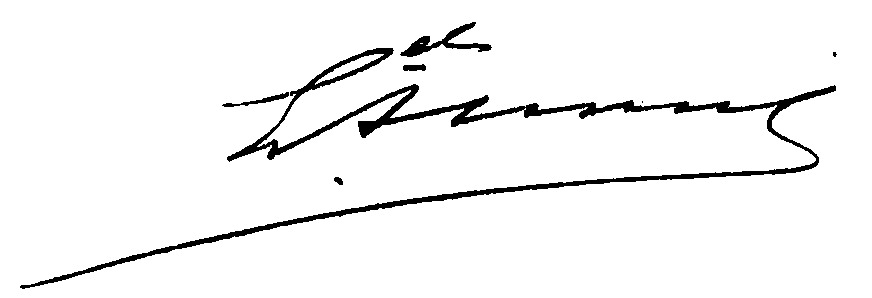
Signature of: emmanuel allard